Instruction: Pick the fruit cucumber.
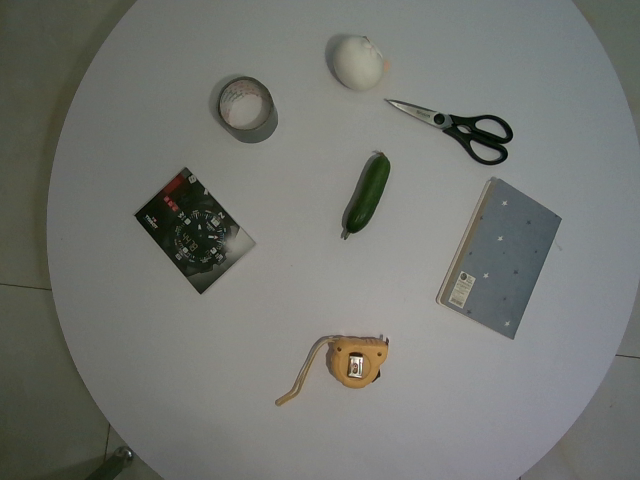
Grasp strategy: vertical